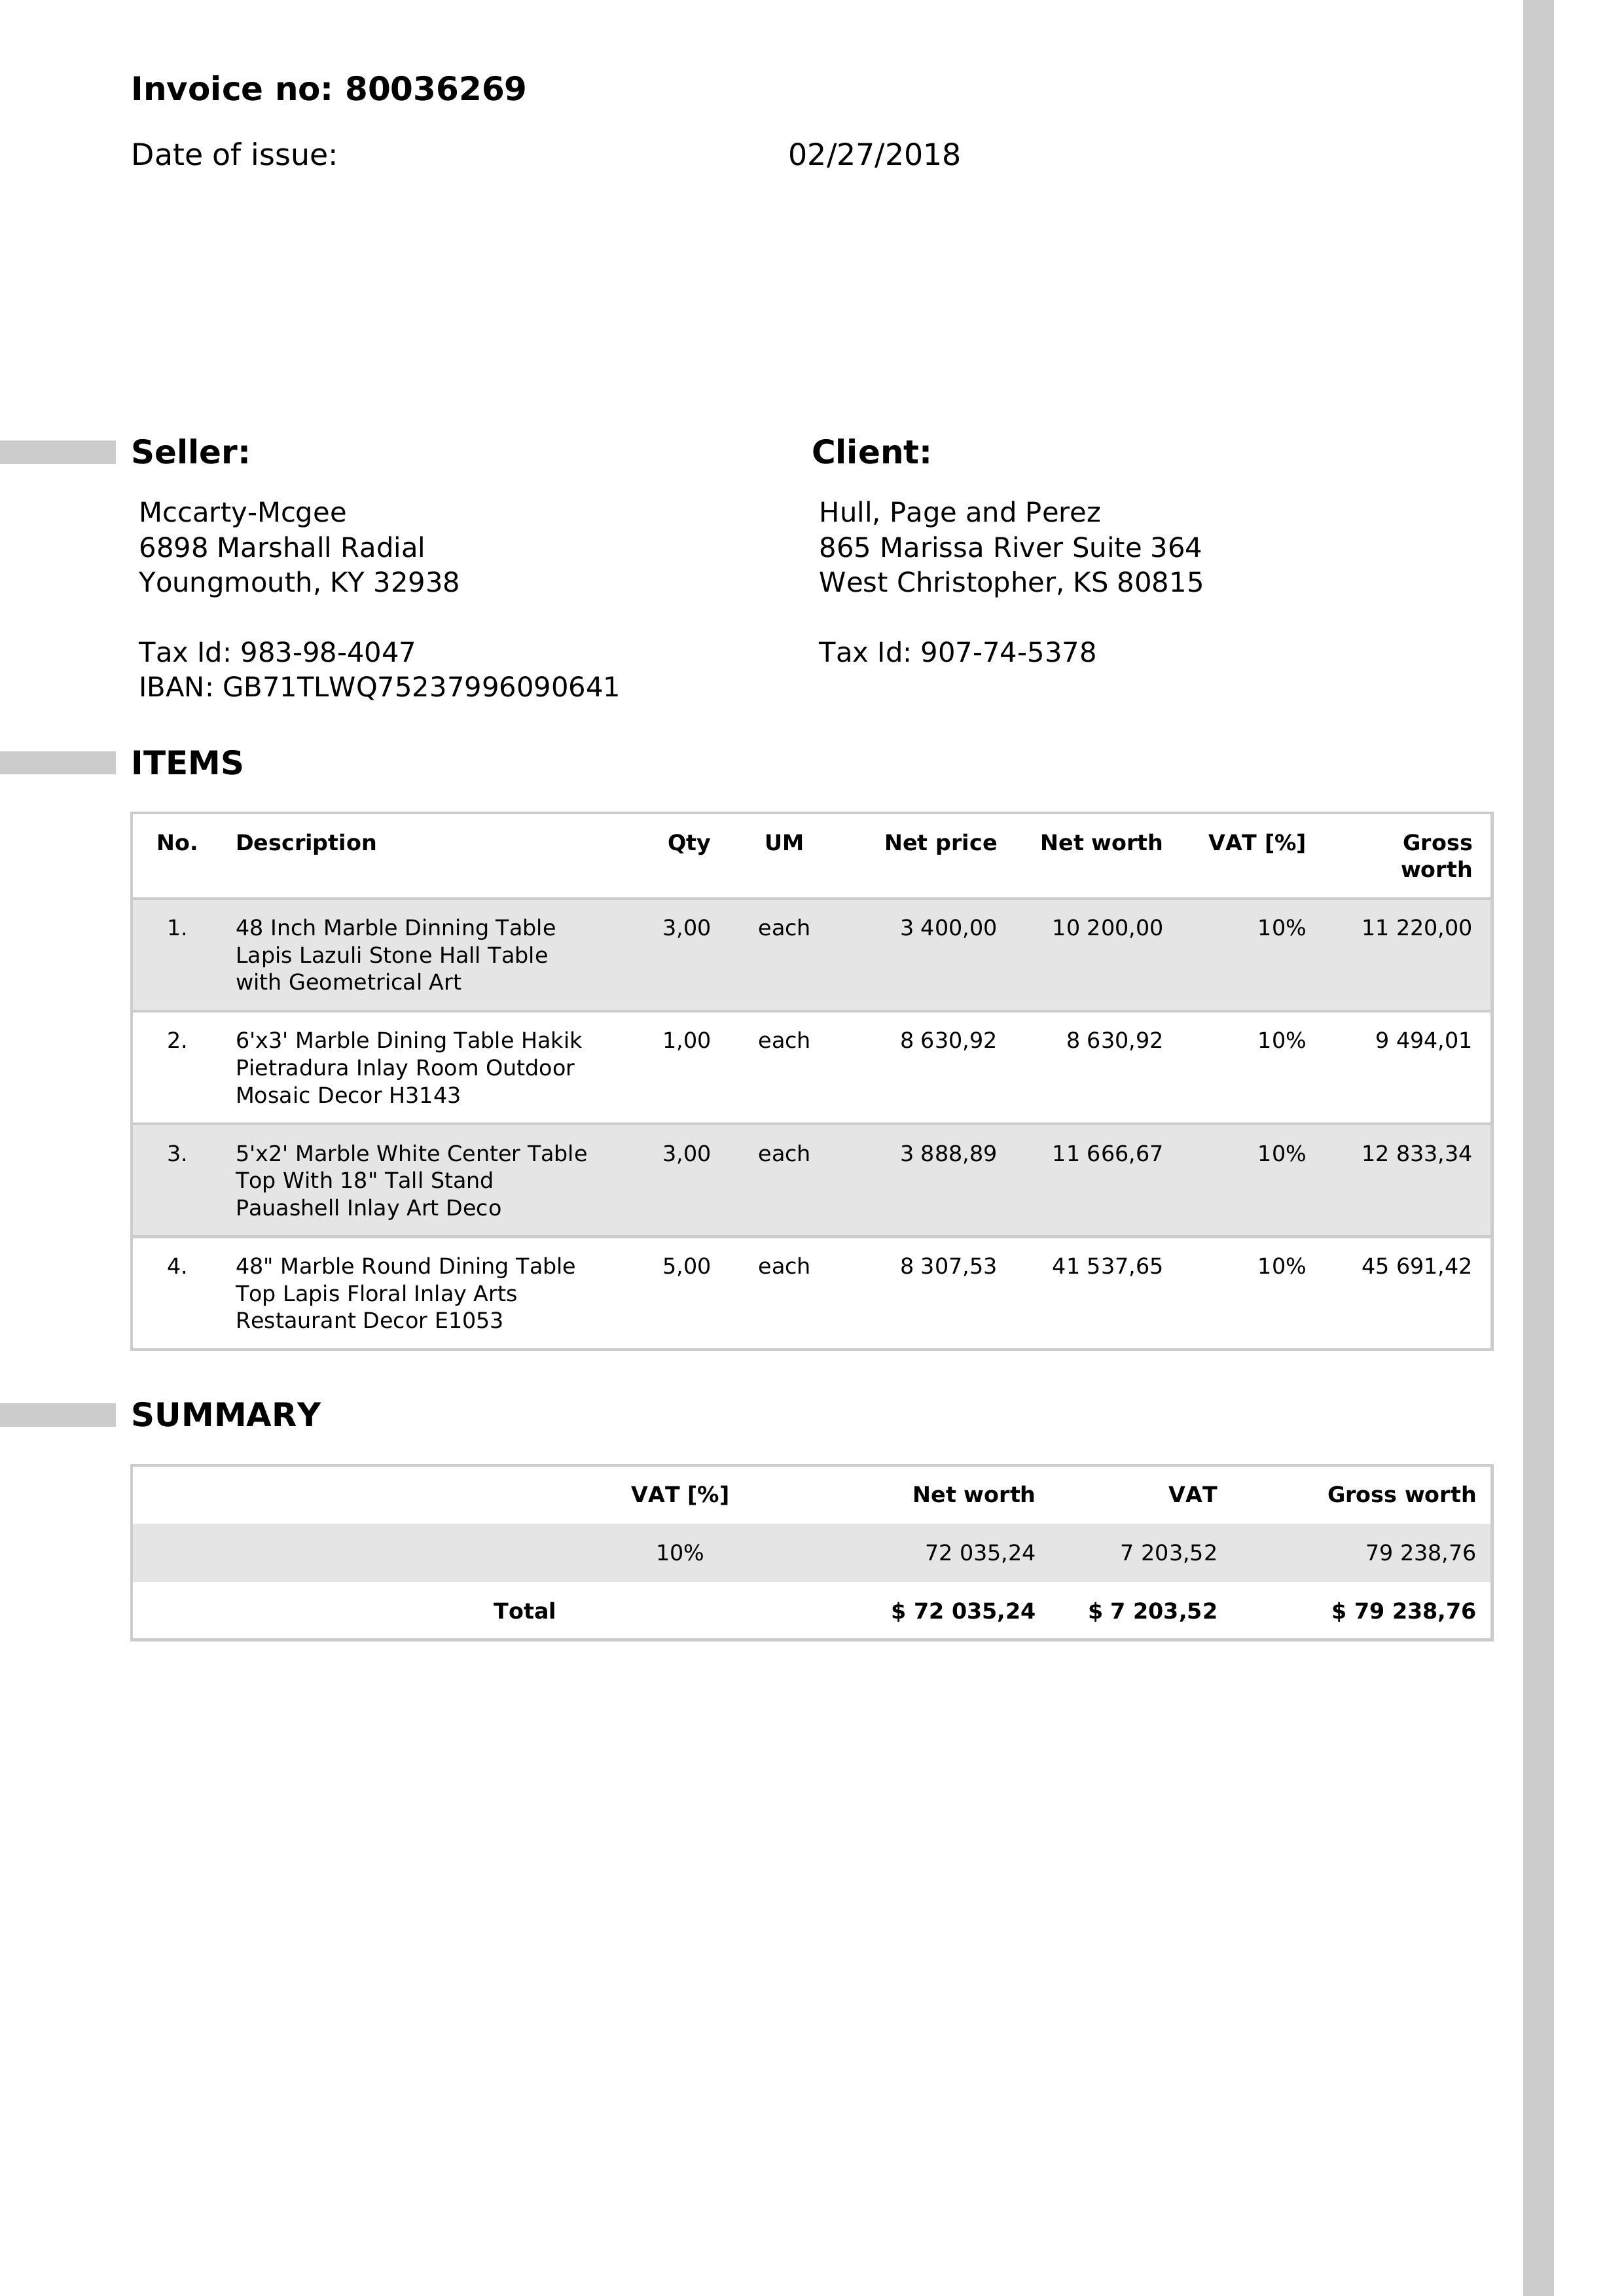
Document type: Invoice